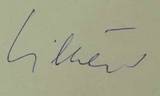
Signature of: věněk šilhán